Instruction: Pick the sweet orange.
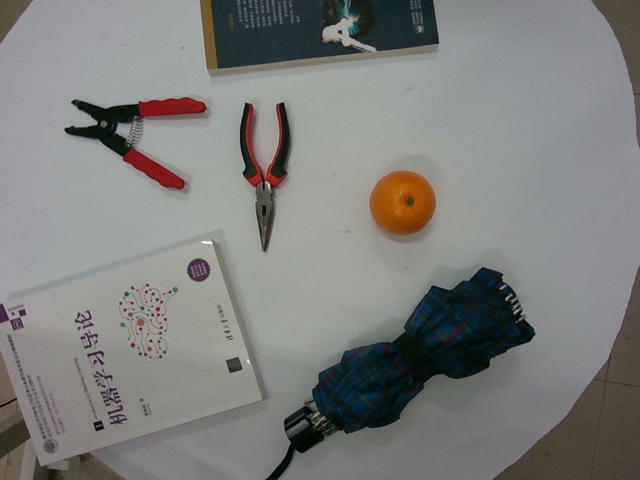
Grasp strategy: vertical